Question: Describe the condition in detail:
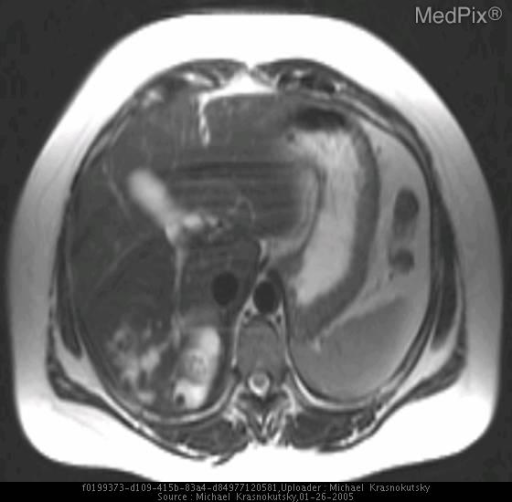
Answer: The disease is discussed as: An unusual form of recurrent pyogenic cholangitis occurs in Orientals and asian immigrants and is characterized by an extreme propensity for intraductal stone formation.  The bile ducts become filled with stones (usually pigment stones), pus and sludge-like material.  The intra- and extrahepatic ducts become focally and irregularly dilated secondary to multiple strictures.  Distal obstruction is not usually present.  Biliary cirrhosis from longstanding obstruction may ultimately develop.  The disease seems to involve the left ductal system more severely.

Young adults are most commonly affected.  Clinical symptoms include fever, chills, RUQ pain and jaundice.  Septic shock and liver abscess may develop.

The etiology of this condition is debated.  Multiple pathogenic factors are proposed, including repeated infections with enteric organisms, malnutrition, parasitic infestation and portal bacteremia.  It is postulated that enteric bacteria deconjugate bilirubin and predispose to pigment calculi formation.  Parasitic infection with Clonorchis sinensis or Fasciola hepatica commonly coexist and may contribute to the pathogenesis.  However the most common organism culture from the bile in patients with RPC is E. coli

The diagnosis is often suggested on CT or US by asymmetric or patchy intrahepatic ductal dilatation and intra- and extrahepatic duct calculi.  The disease most commonly effects the lateral left lobe.  Calculi are multiple, vary in size, consistency and color and are frequently non-calcified.  Air in the bile ducts (with no previous surgery), contrast enhancement of the ductal walls, and parenchymal changes of segmental atrophy, fatty change and hepatic abscesses may also be identified on CT.  CT should be done without oral or IV contrast initially.  Intrahepatic calculi are more easily detected on non-enhanced scans, and oral contrast refluxing through an anastomosis may obscure calculi.

On sonography, the biliary sludge and amorphous intrahepatic calculi can be missed, appearing as soft tissue density without an acoustic shadow and obscuring visibility of dilated intrahepatic ducts.  Pneumobilia may be mistaken for intrahepatic calculi.  Biliary  Direct cholangiography with PTC or ERCP is used to delineate specific details but must be done carefully with prophylactic antibiotics.

There is a high recurrence rate in this disease.  Medical therapy is ineffective.  Percutaneous or endoscopic drainage, stone removal and stricture dilatation are useful in management.  Resection of the affect portion of the liver and choledocojejunostomy may be performed to improve biliary drainage and protect the unaffected portions of the liver.  Some surgeons elect to create a stoma from the afferent loop of jejunum to the skin to allow easy access to the biliary system if further intervention is necessary.